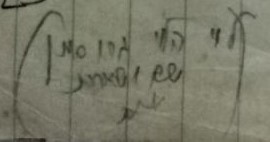
Signature of: q133868884